Question: Talk about the condition:
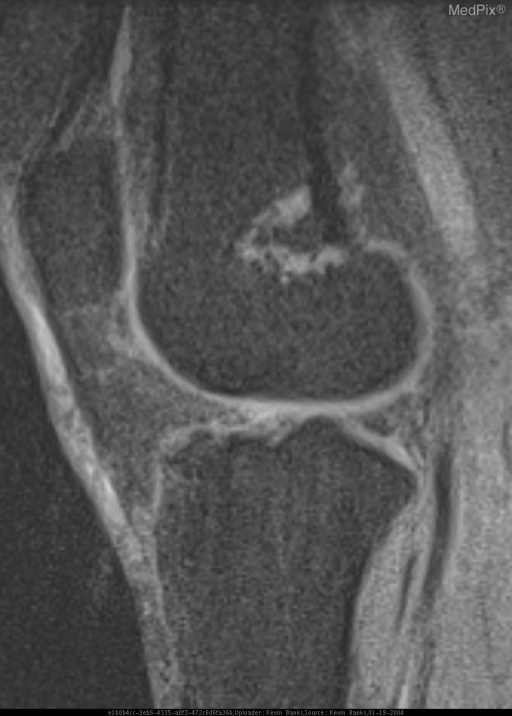
Answer: The disease is discussed as: Intraosseous lipomas is an uncommon benign bone lesion that accounts for approximately 0.1% of bone tumors. Common sites of occurrence include the femoral neck and calcaneus. They can also occur in the flat bones, the pelvis, and other locations.
Histopathologically, intraosseous lipomas are categorized into three types: stage 1, solid tumor composed of viable lipocytes; stage 2, transitional cases with partial fat necrosis and focal calcification intermixed with regions of viable lipocytes; and stage 3, advanced cases in which fat cells have died with variable degree of cyst formation, calcification, and reactive new bone formation. The progression from stage 1 to stage 3 is caused by ischemia and infarction within the lesion and is thought to be related to the rigid structure of bone opposing the lesion’s fat cell expansion and multiplication. These lesions may also cause resorption and expansion of bone, whereas bone infarcts do not cause expansion of the bone.
  The radiographic features of intraosseous lipomas are based upon the histologic stage of the lesion. The stage 1 lesions are lucent and represent viable fat with resorption of bony trabeculae. Stage 2 lesions have lucent areas, which consist of viable fat and radiodense areas that consist of fat necrosis and dystrophic calcification. Stage 2 lesions can be expansile. Stage 3 lesions reflect resorption of normal bone, but they are more radiodense than stage 1 or 2 lesions. The radiodensity is a result of calcification and extensive fat necrosis. Stage 3 lesions also have thick sclerotic borders, presumably related to involution of these lesions. Radiologically, the differential diagnosis of intraosseous lipomas includes fibrous dysplasia, aneurysmal bone cysts, simple bone cysts, bone infarcts, chondroid tumors, and liposclerosing myxofibrous tumors.
  On CT, stage 1 intraosseous lipomas exhibit resorption of bone trabeculae in the lesion and bone expansion. The area of lucency seen on the radiograph corresponds to fat attenuation visible on CT. Stage 2 lesions have areas of fat attenuation and patchy areas of increased density corresponding to calcification and fat necrosis. Stage 3 intraosseous lipomas are the most difficult to diagnose because of the reactive ossification, calcification, fat necrosis, and cyst formation caused by necrosis of the fat component. If the lesion has a peripheral rim of discernible fat, it will help to eliminate other conditions generally considered in the differential diagnosis. Lesions that exhibit resorption of trabecular bone and predominantly central calcification instead of peripheral calcification are more likely to be stage 3 intraosseous lipomas than bone infarcts; the latter are non-expansile lesions that have a peripheral serpentine thin rim of sclerosis and are not associated with trabecular resorption.
  MR imaging reveals viable fat in stage 1 intraosseous lipomas. The fat is isointense to subcutaneous fat on T1-weighted sequences and exhibits low signal intensity with fat suppression on T2-weighted images. A thin circumferential rim of low signal intensity on T1- and T2- weighted sequences is typically present demarcating the margin of the fatty lesion consistent with reactive sclerosis surrounding the lesion. In stage 2 lesions, one can again identify fat and the circumferential rim of decreased signal on T1- and T2-weighted images. Low-signal-intensity areas within the central portion of the lesion on T1- and T2-weighted images are consistent with calcifications.  Stage 3 lesions show a thin peripheral rim of fat, which can be identified on MR imaging. They also have central calcification and a thick rim of surrounding sclerosis, which have low signal intensity on T1- and T2-weighted sequences. Areas of fat necrosis have a variable signal on T1-weighted and increased signal on T2-weighted images.